Question: What type of tax is indicated in the document, personal property or real estate?
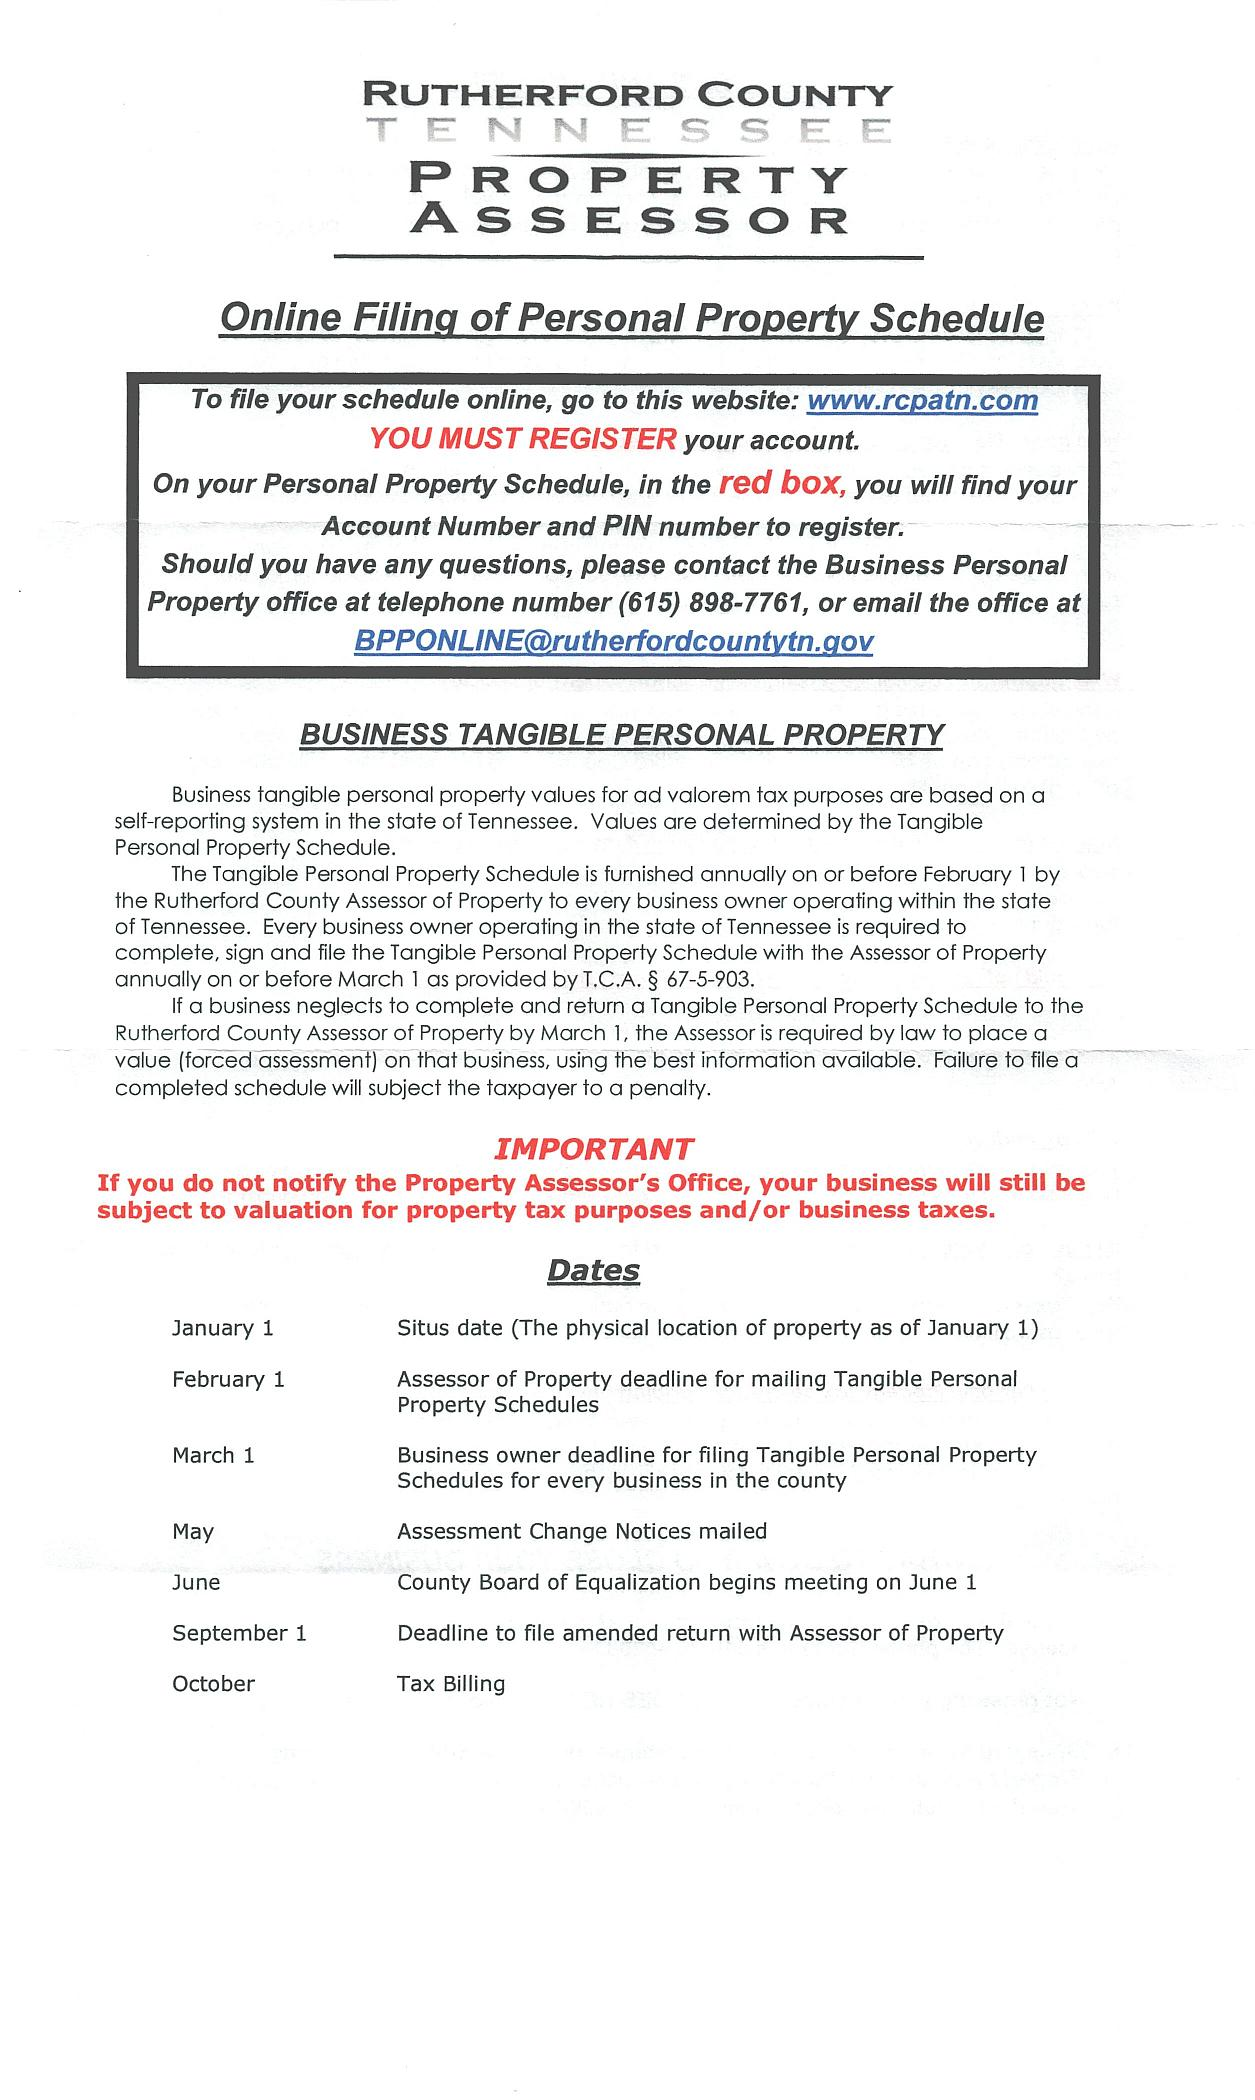
Answer: "Personal Property Tax"